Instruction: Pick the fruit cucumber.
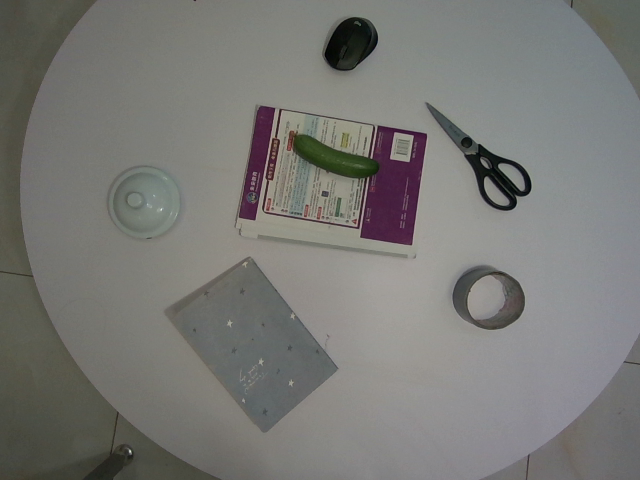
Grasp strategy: vertical